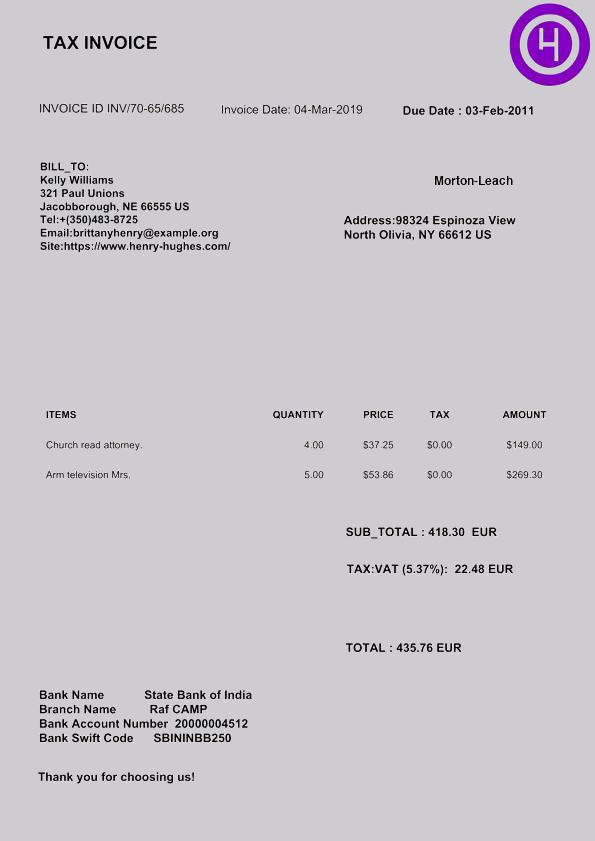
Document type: Invoice